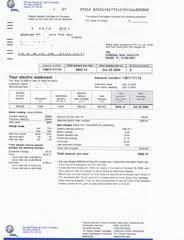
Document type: Invoice